Question: How is the history relevant to the case?
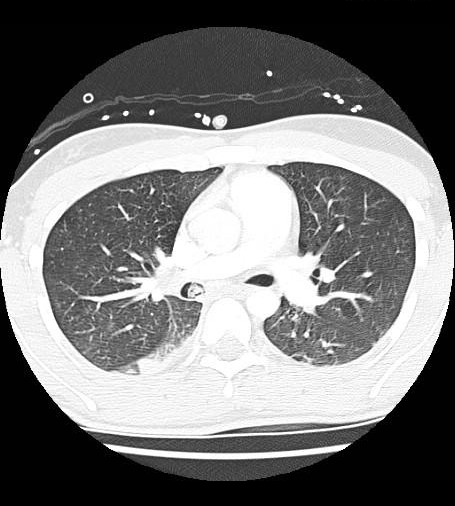
Answer: The patient's history of ICU patient who, after extubation, developed acute onset dyspnea and hypoxia. is key in understanding the case.